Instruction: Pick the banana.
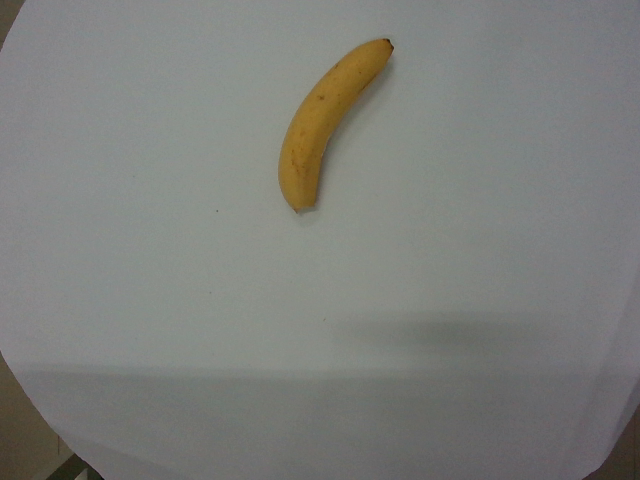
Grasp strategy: vertical